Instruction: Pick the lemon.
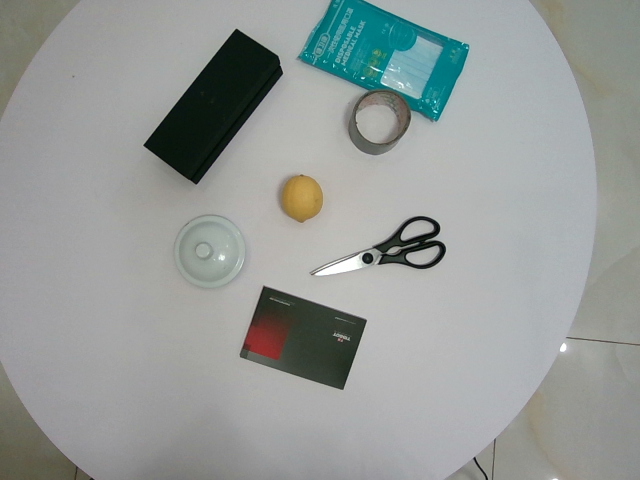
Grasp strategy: vertical